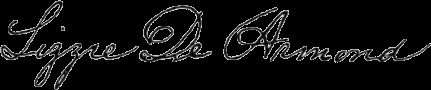
Signature of: lizzie de armond